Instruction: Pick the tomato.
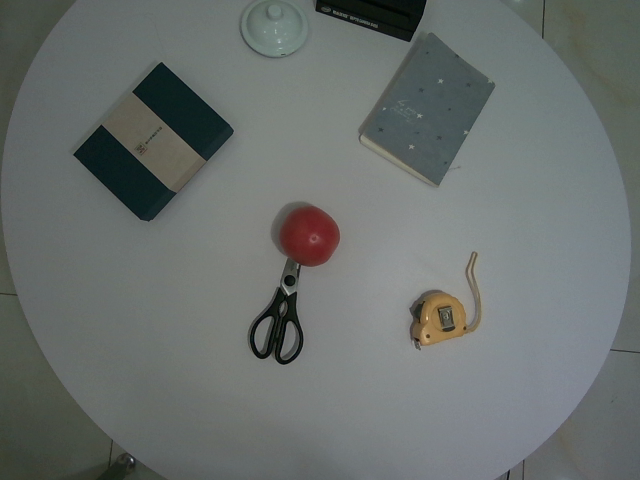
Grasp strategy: vertical